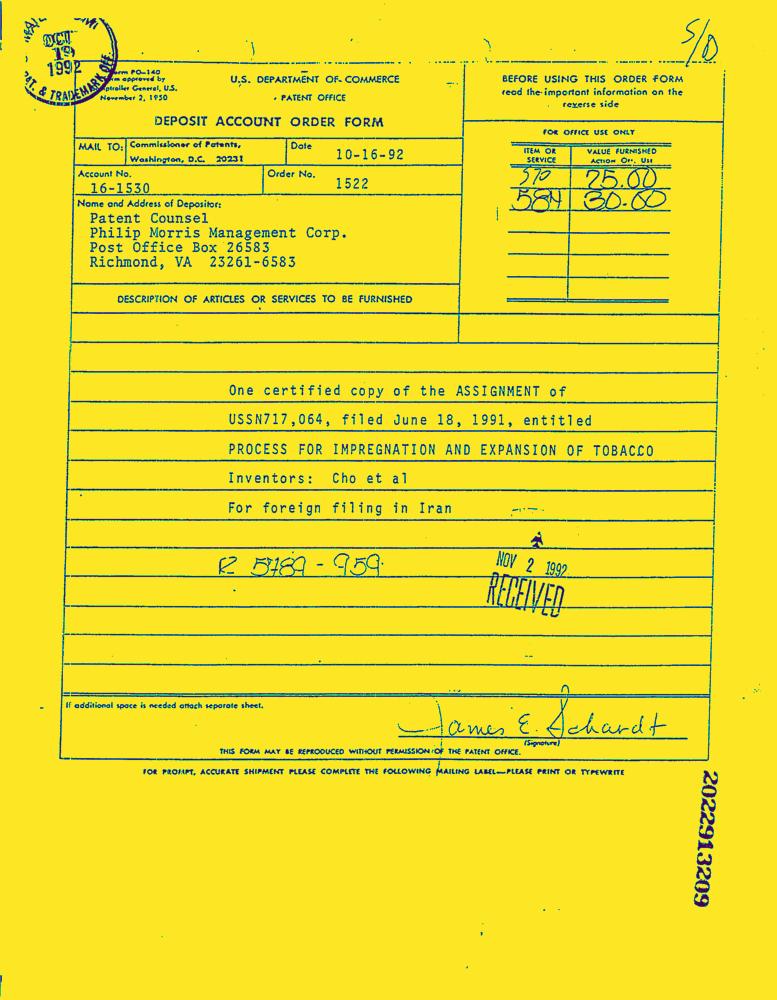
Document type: Invoice-Doc